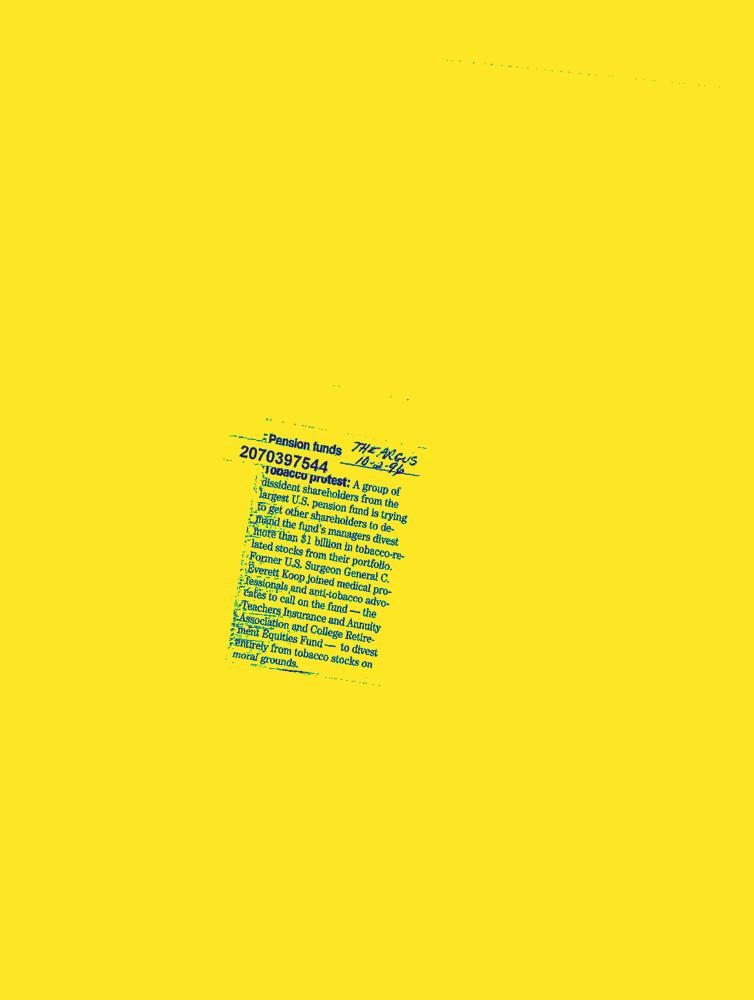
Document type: News-Article